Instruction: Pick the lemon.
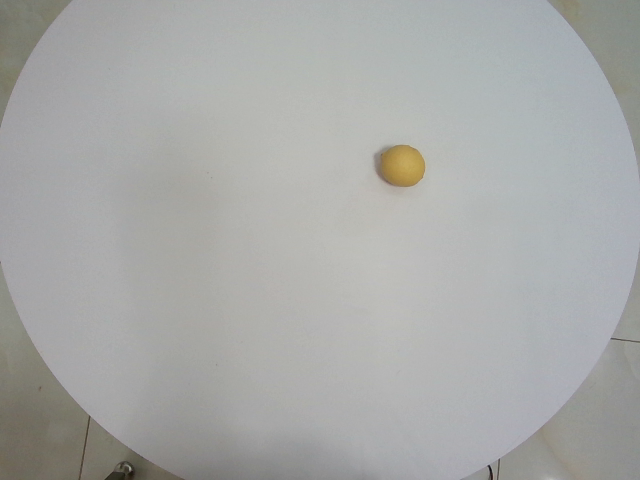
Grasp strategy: vertical